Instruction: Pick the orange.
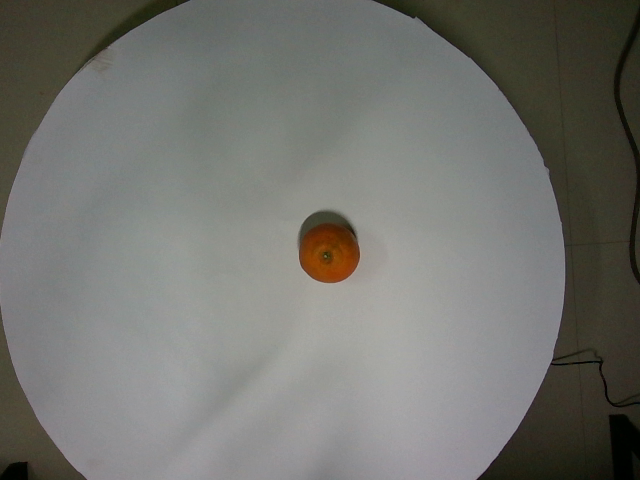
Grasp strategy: vertical